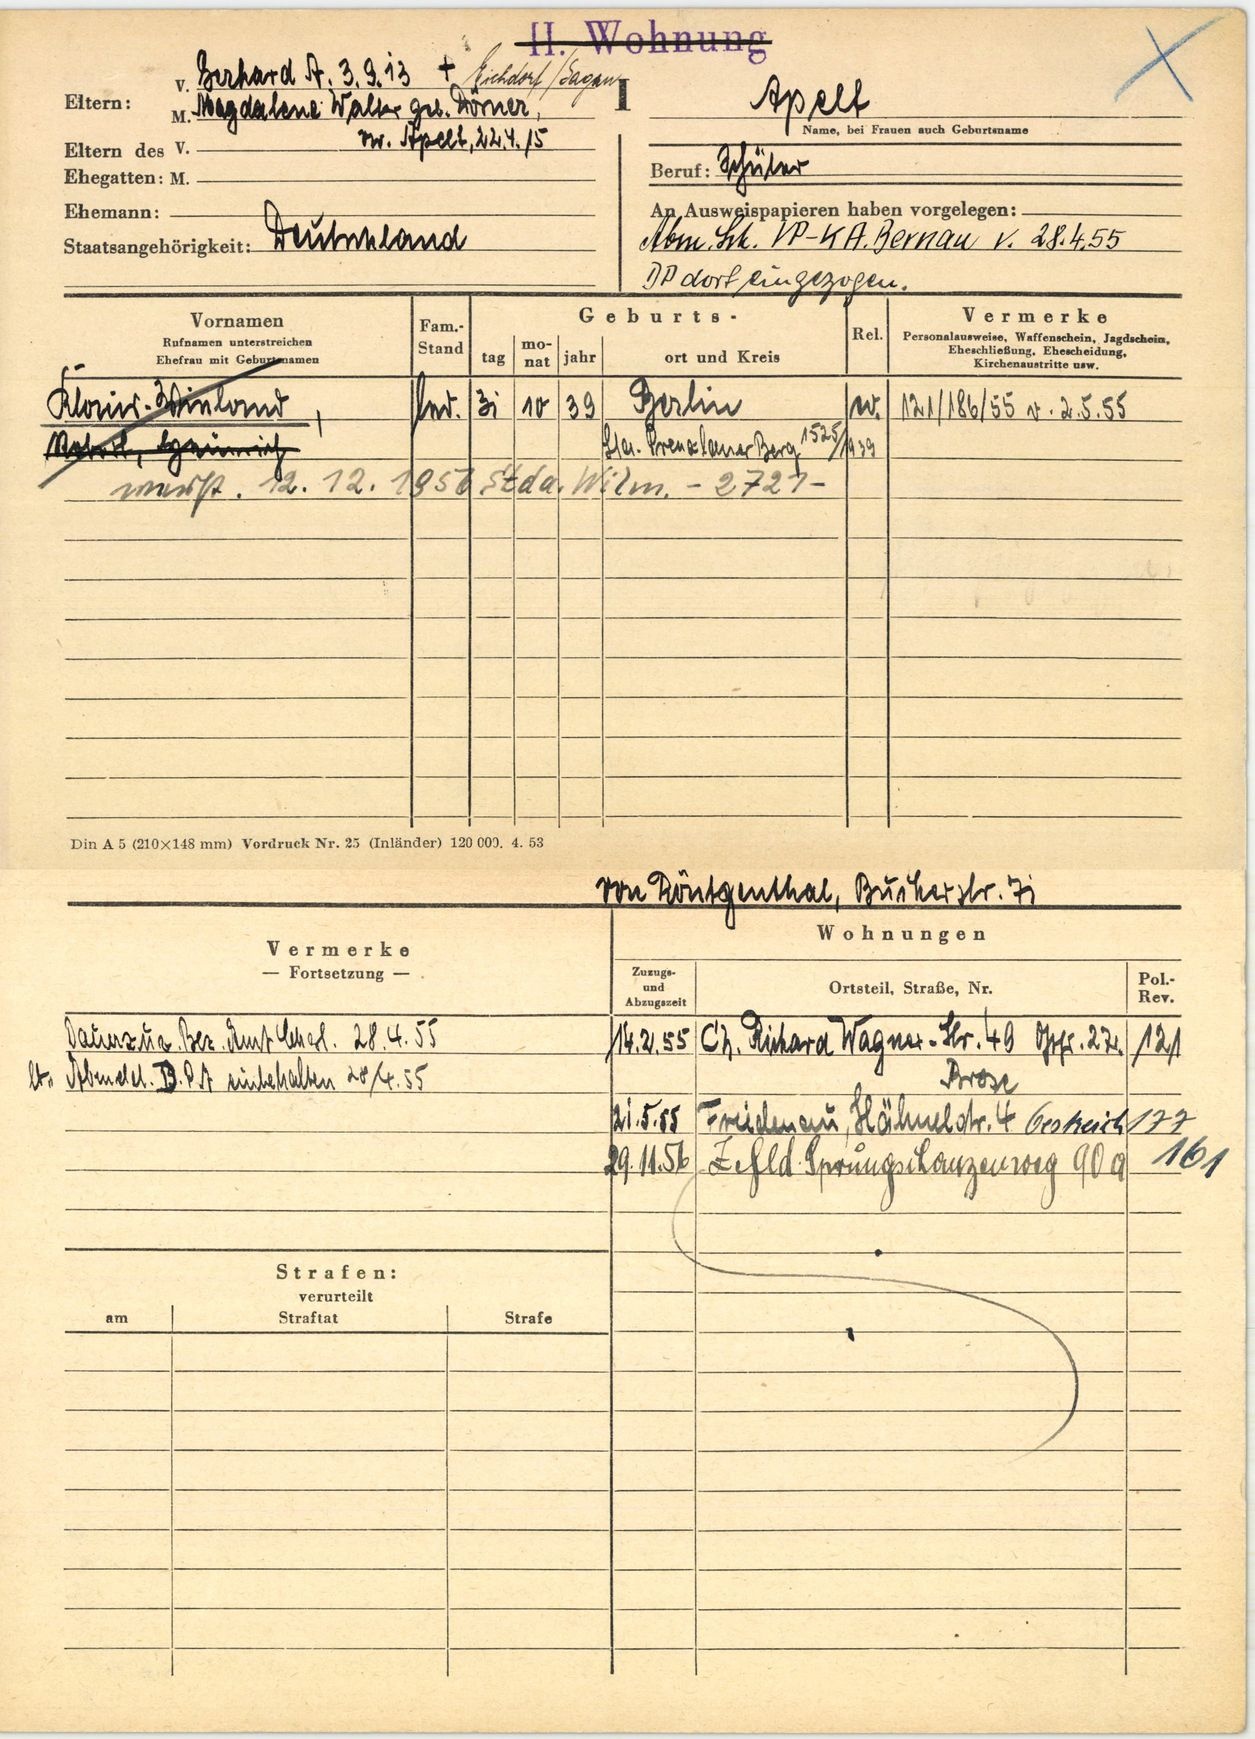
Apelt